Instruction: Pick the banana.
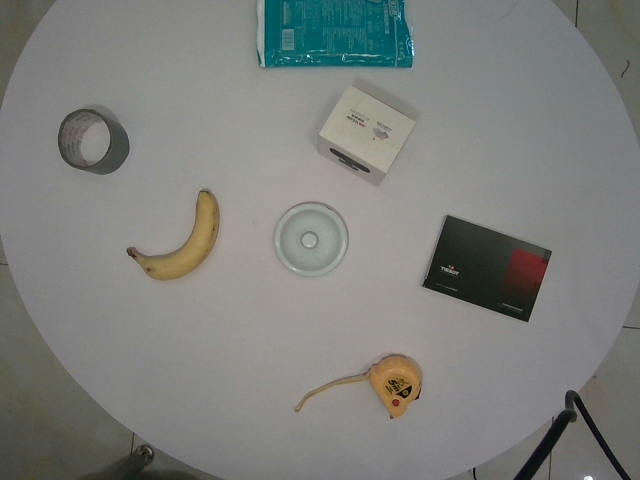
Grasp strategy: vertical